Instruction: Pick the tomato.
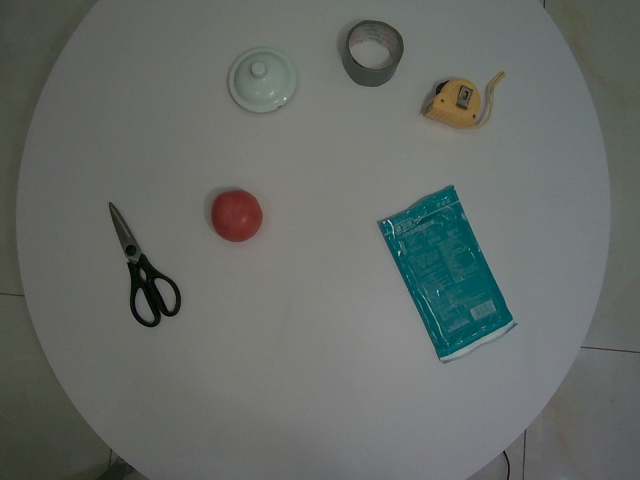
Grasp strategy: vertical